Please extract the written amount, numerical amount, recipient's name, date on the cheque, and the bank's name from the image.
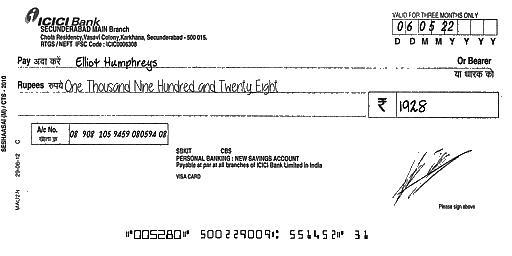
amt_in_words: One Thousand Nine Hundred and Twenty Eight
amt_in_figures: 1928
payee_name: Elliot Humphreys
bank_name: ICICI Bank
cheque_date: 06/05/22